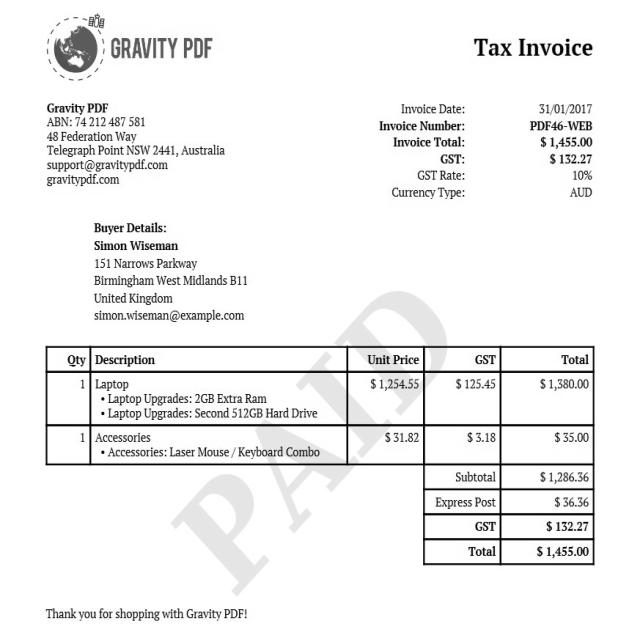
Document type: Invoice